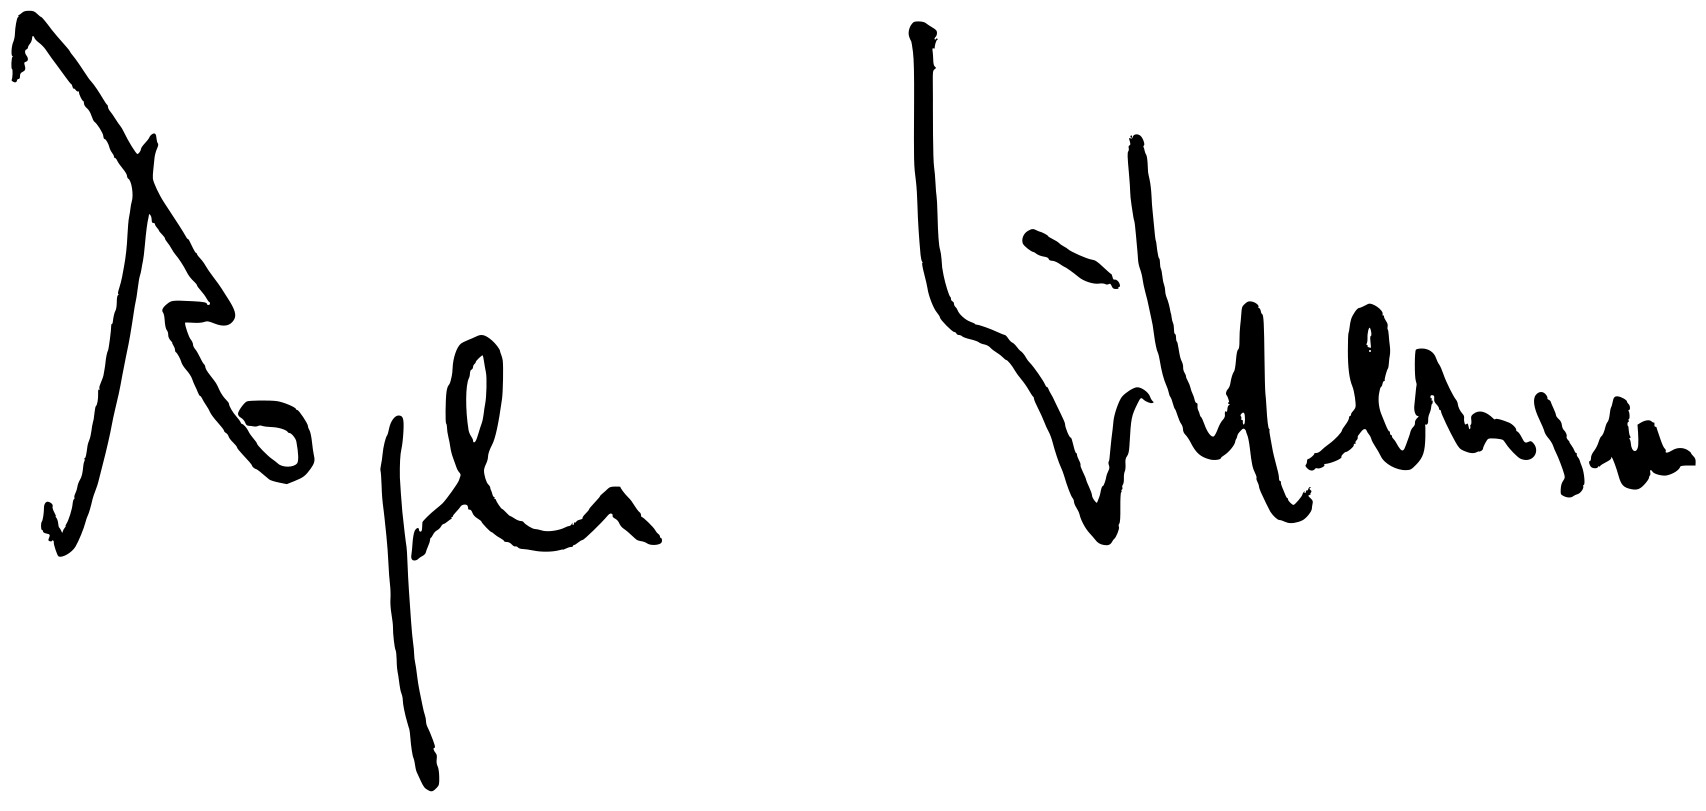
Signature of: roger willemsen